Patient: Female, age 58
A 58 year-old woman entered our hospital, with symptoms of constipation, excessive urine secretion (over 2 liter/day:polyouria) and severe muscle fatigue. She had a negative medical history and she hadn't used alcohol or drugs of any type. She complained of persistent dry cough and anorexia: her body weight had decreased 10 kgs during the last two months period. On evaluation, the patient looked sick; she was pale, her temperature was 36.1  C, her blood pressure was 100/60 mmHg, and her pulse rate was 70 bpm. The clinical examination revealed total muscle fatigue of arms and legs, without specific neurological signs. The patient couldn't walk or stand without help. She said that she had remained in bed during the main part of the day for the last week.
The initial laboratory data were: Hct =31%, Hb =10.9 g/dL, Wbc =20.250 k/muL; (91% were granulocytes and 9% were lymphocytes), Platelets =438.000/muL, Glu =140 mg/dL, BUN =44 mg/dL, Creatine =0.9 mg/dL, K =1.9 meq/L, Na =140 meq/L, Ca =9.6 mg/dL, SGOT =11 IU/L, SGPT =15 IU/L, ALP =85 IU/L, LDH =147 IU/L, CPK =53 IU/L, Bill =0,4 mg/dL. Her arterial blood gasses were pH =7.48, pO2 =73 mmHg, pCO2 =44 mmHg, HCO3 =36.5, SpO2 =94%. All these demonstrated metabolic alkalosis.
The chest X-ray that was performed, demonstrated opacity without cavitation to the left upper lung lobe (Fig. 1). During next day, the patient was extremely tired, febrile and her breath frequency exceeded 22 per minute (tachypnea). Finally, she got intubated because of severe respiratory (hypercapnic- elevated PCO2) acidosis. The measurement of 24 hour-urine secretion of sodium (108,2 mEq/L) and potassium (34,8 mEq/L), showed extensive hyperkaliurea. On the contrary, urine 5-HIAA was normal (5 mg; normal range: 5-100 mg). After 3 days, the patient extubated, without respiratory muscle weakness, while she had received intravenously high amount of solutions with potassium. The patient remained with low serum potassium (hypokaliemia), despite the extensive intravenous replacement. We measured the serum levels of aldosterone, aldolase, cortisone, and renin in order to find out a responsible specific disease for this condition. The laboratory data are presented in Table 1. We considered as possible the existence of paraneoplasmatic syndrome.
The CT scanning of the thorax revealed a lung nodule, at the upper anterior left lung lobe, without collateral lymphadenopathy (Fig. 2). The CT scanning of the brain, and upper and lower abdomen departments, were negative for any kinds of lesions (secondary metastatic sites) and excluded the coexistence of juxtaglomerular tumors.
The values of tumor markers were within normal range. Urine examination was also normal. Smear examination and sputum culture were negative for Mucobacterium tuberculosis and the tuberculin skin test was negative too.
The patient underwent a fiberoptic bronchoscopy. We found a highly vascular endobronchial mass with a reddish smooth-looking surface, into the right anterior sub segmental bronchus of the left upper lung lobe. The bronchial biopsy revealed numerous membrane-bound neurosecretory granules characteristic of neuroendocrine tumor (pulmonary carcinoid tumor).
Three days later, we planned the surgical wedge resection of the carcinoid. The extended histopathology study revealed the pattern of the typical carcinoid tumor of the lung, because of the absence of necrosis. (Fig. 3).
Two weeks after the surgical procedure, the patient's blood pressure was measured and was found normal and the renin activity-levels serum were found normal, too (Table 1).
Keywords: hypokaliemia, neurosecretory pulmonary tumor, pulmonary carcinoid, renin
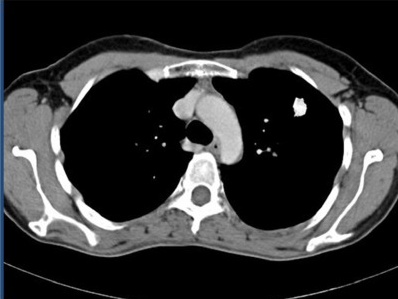
Image caption: Thorax CT scanning revealed a left lung nodule (diameter 21 x14 mm), at the upper anterior lung lobe without collateral lymphadenopathy.